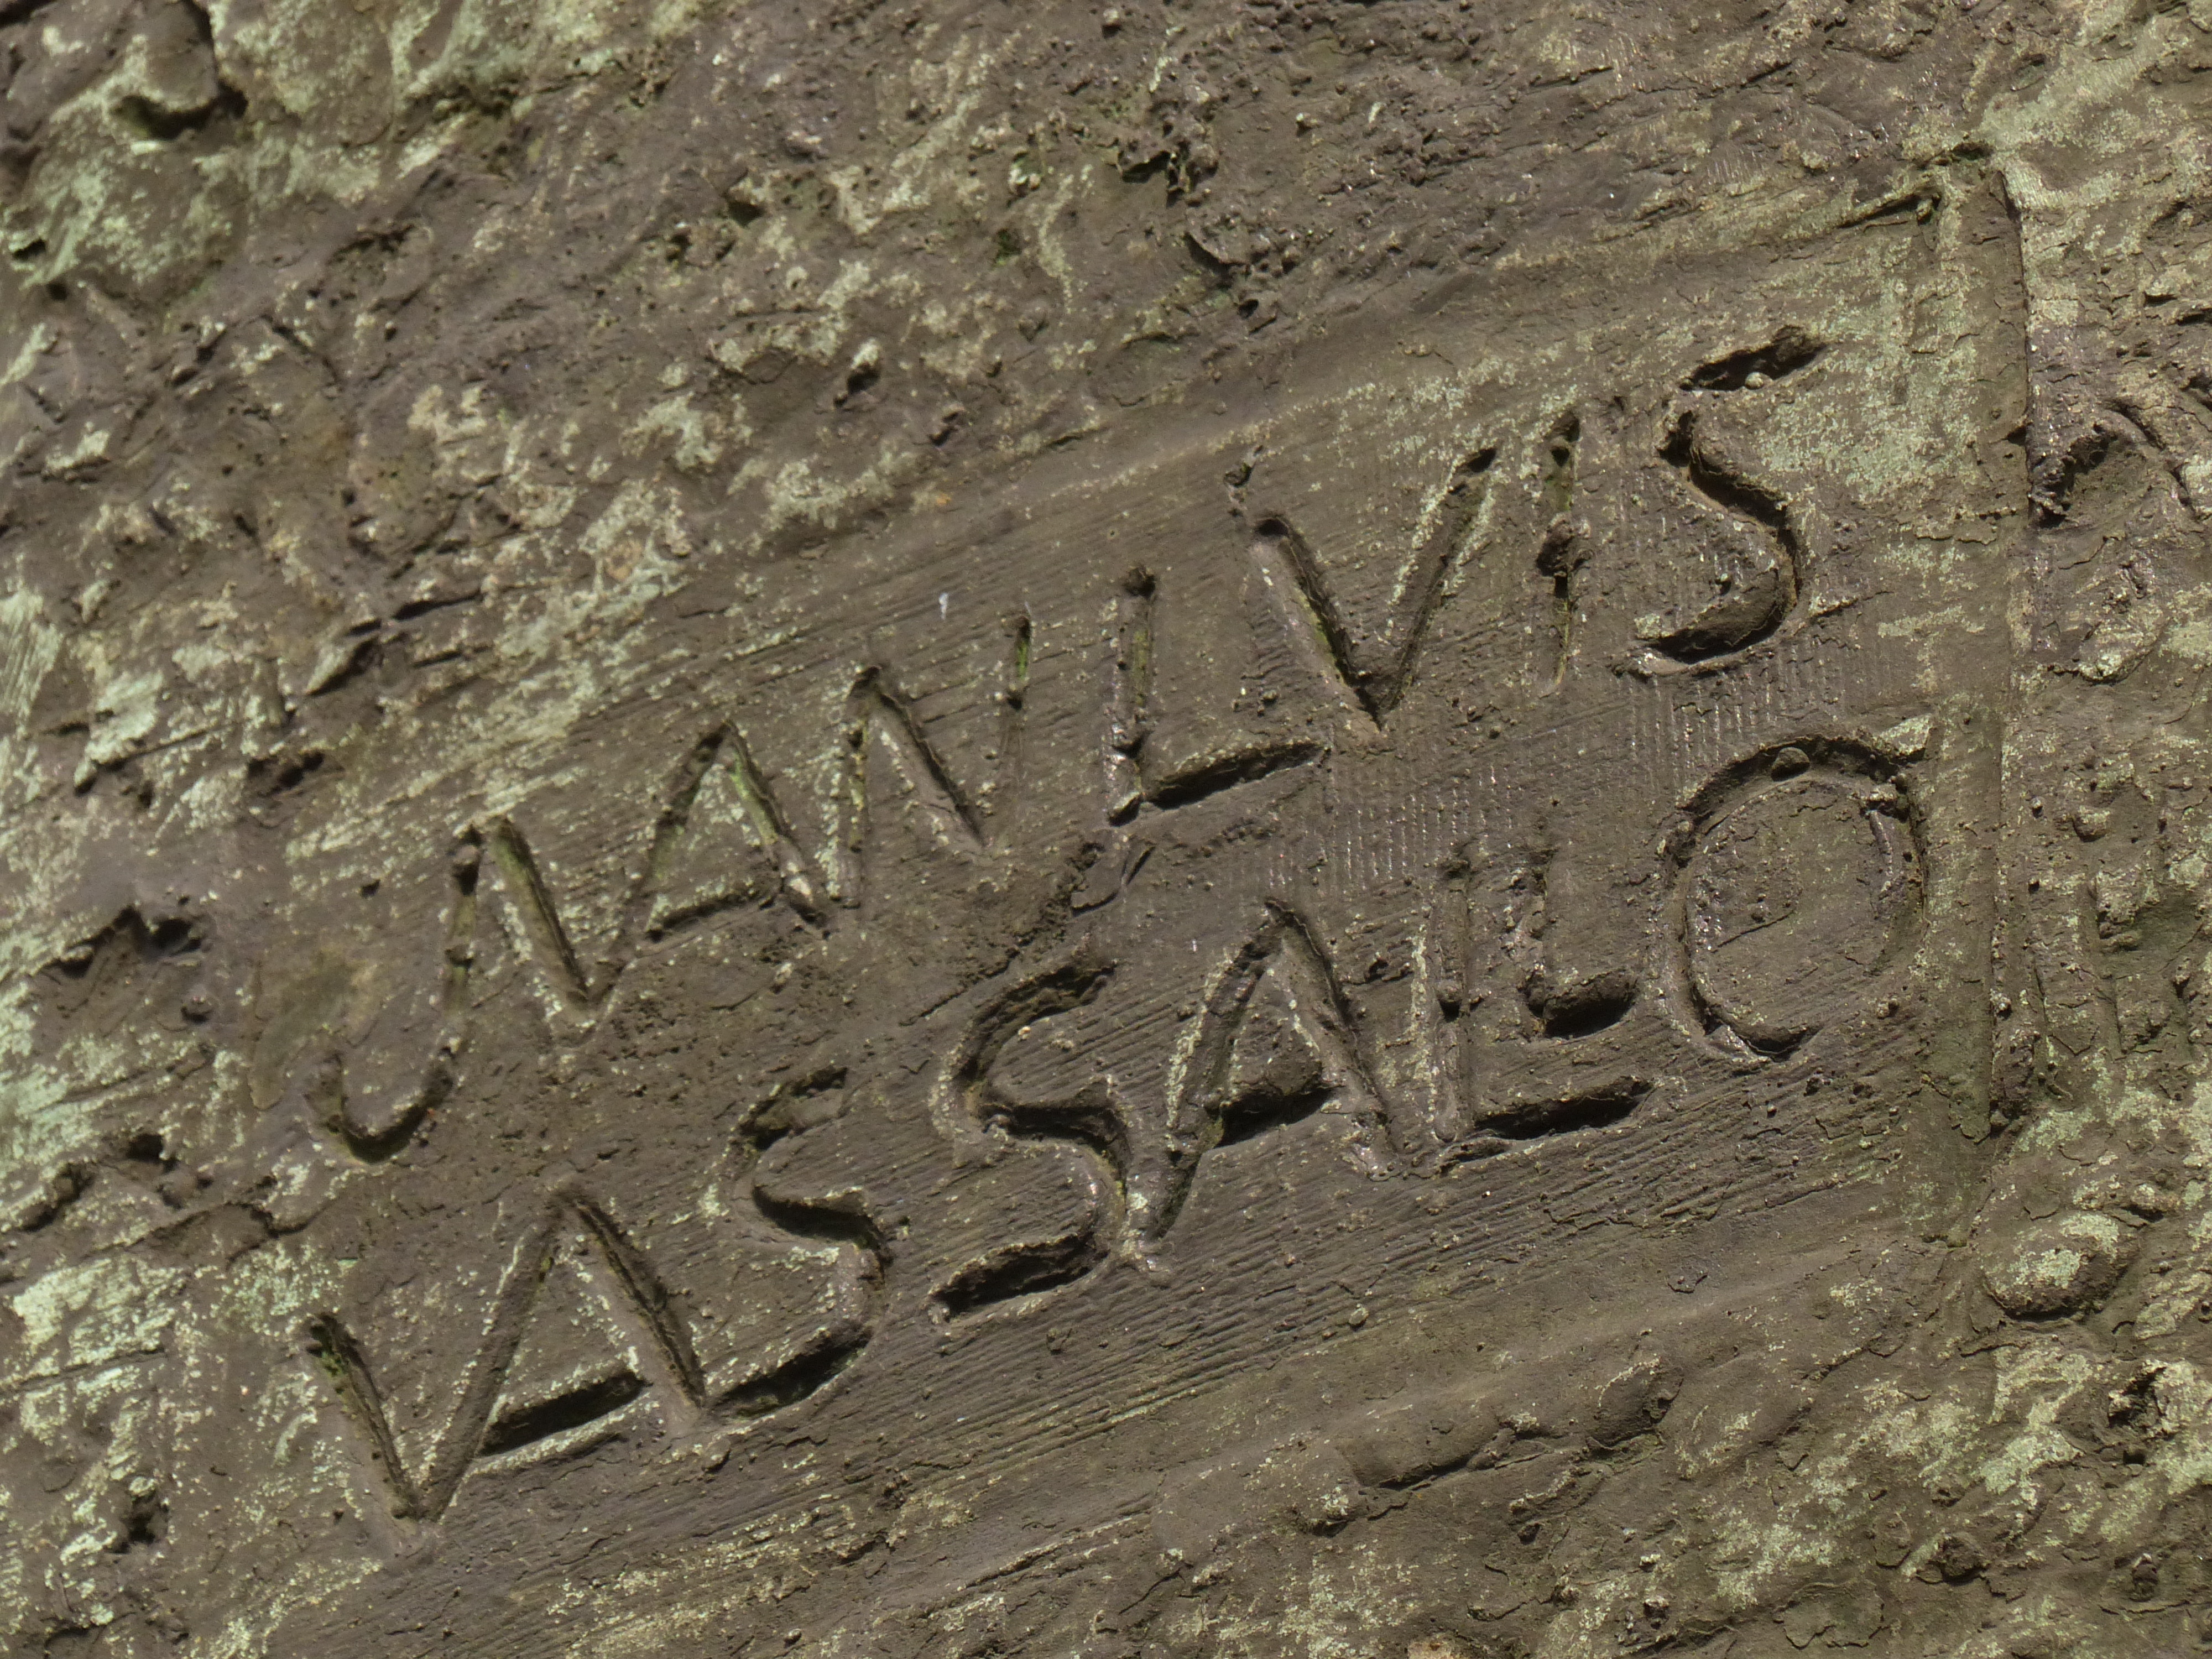
Signature of: juan luis vassallo parodi